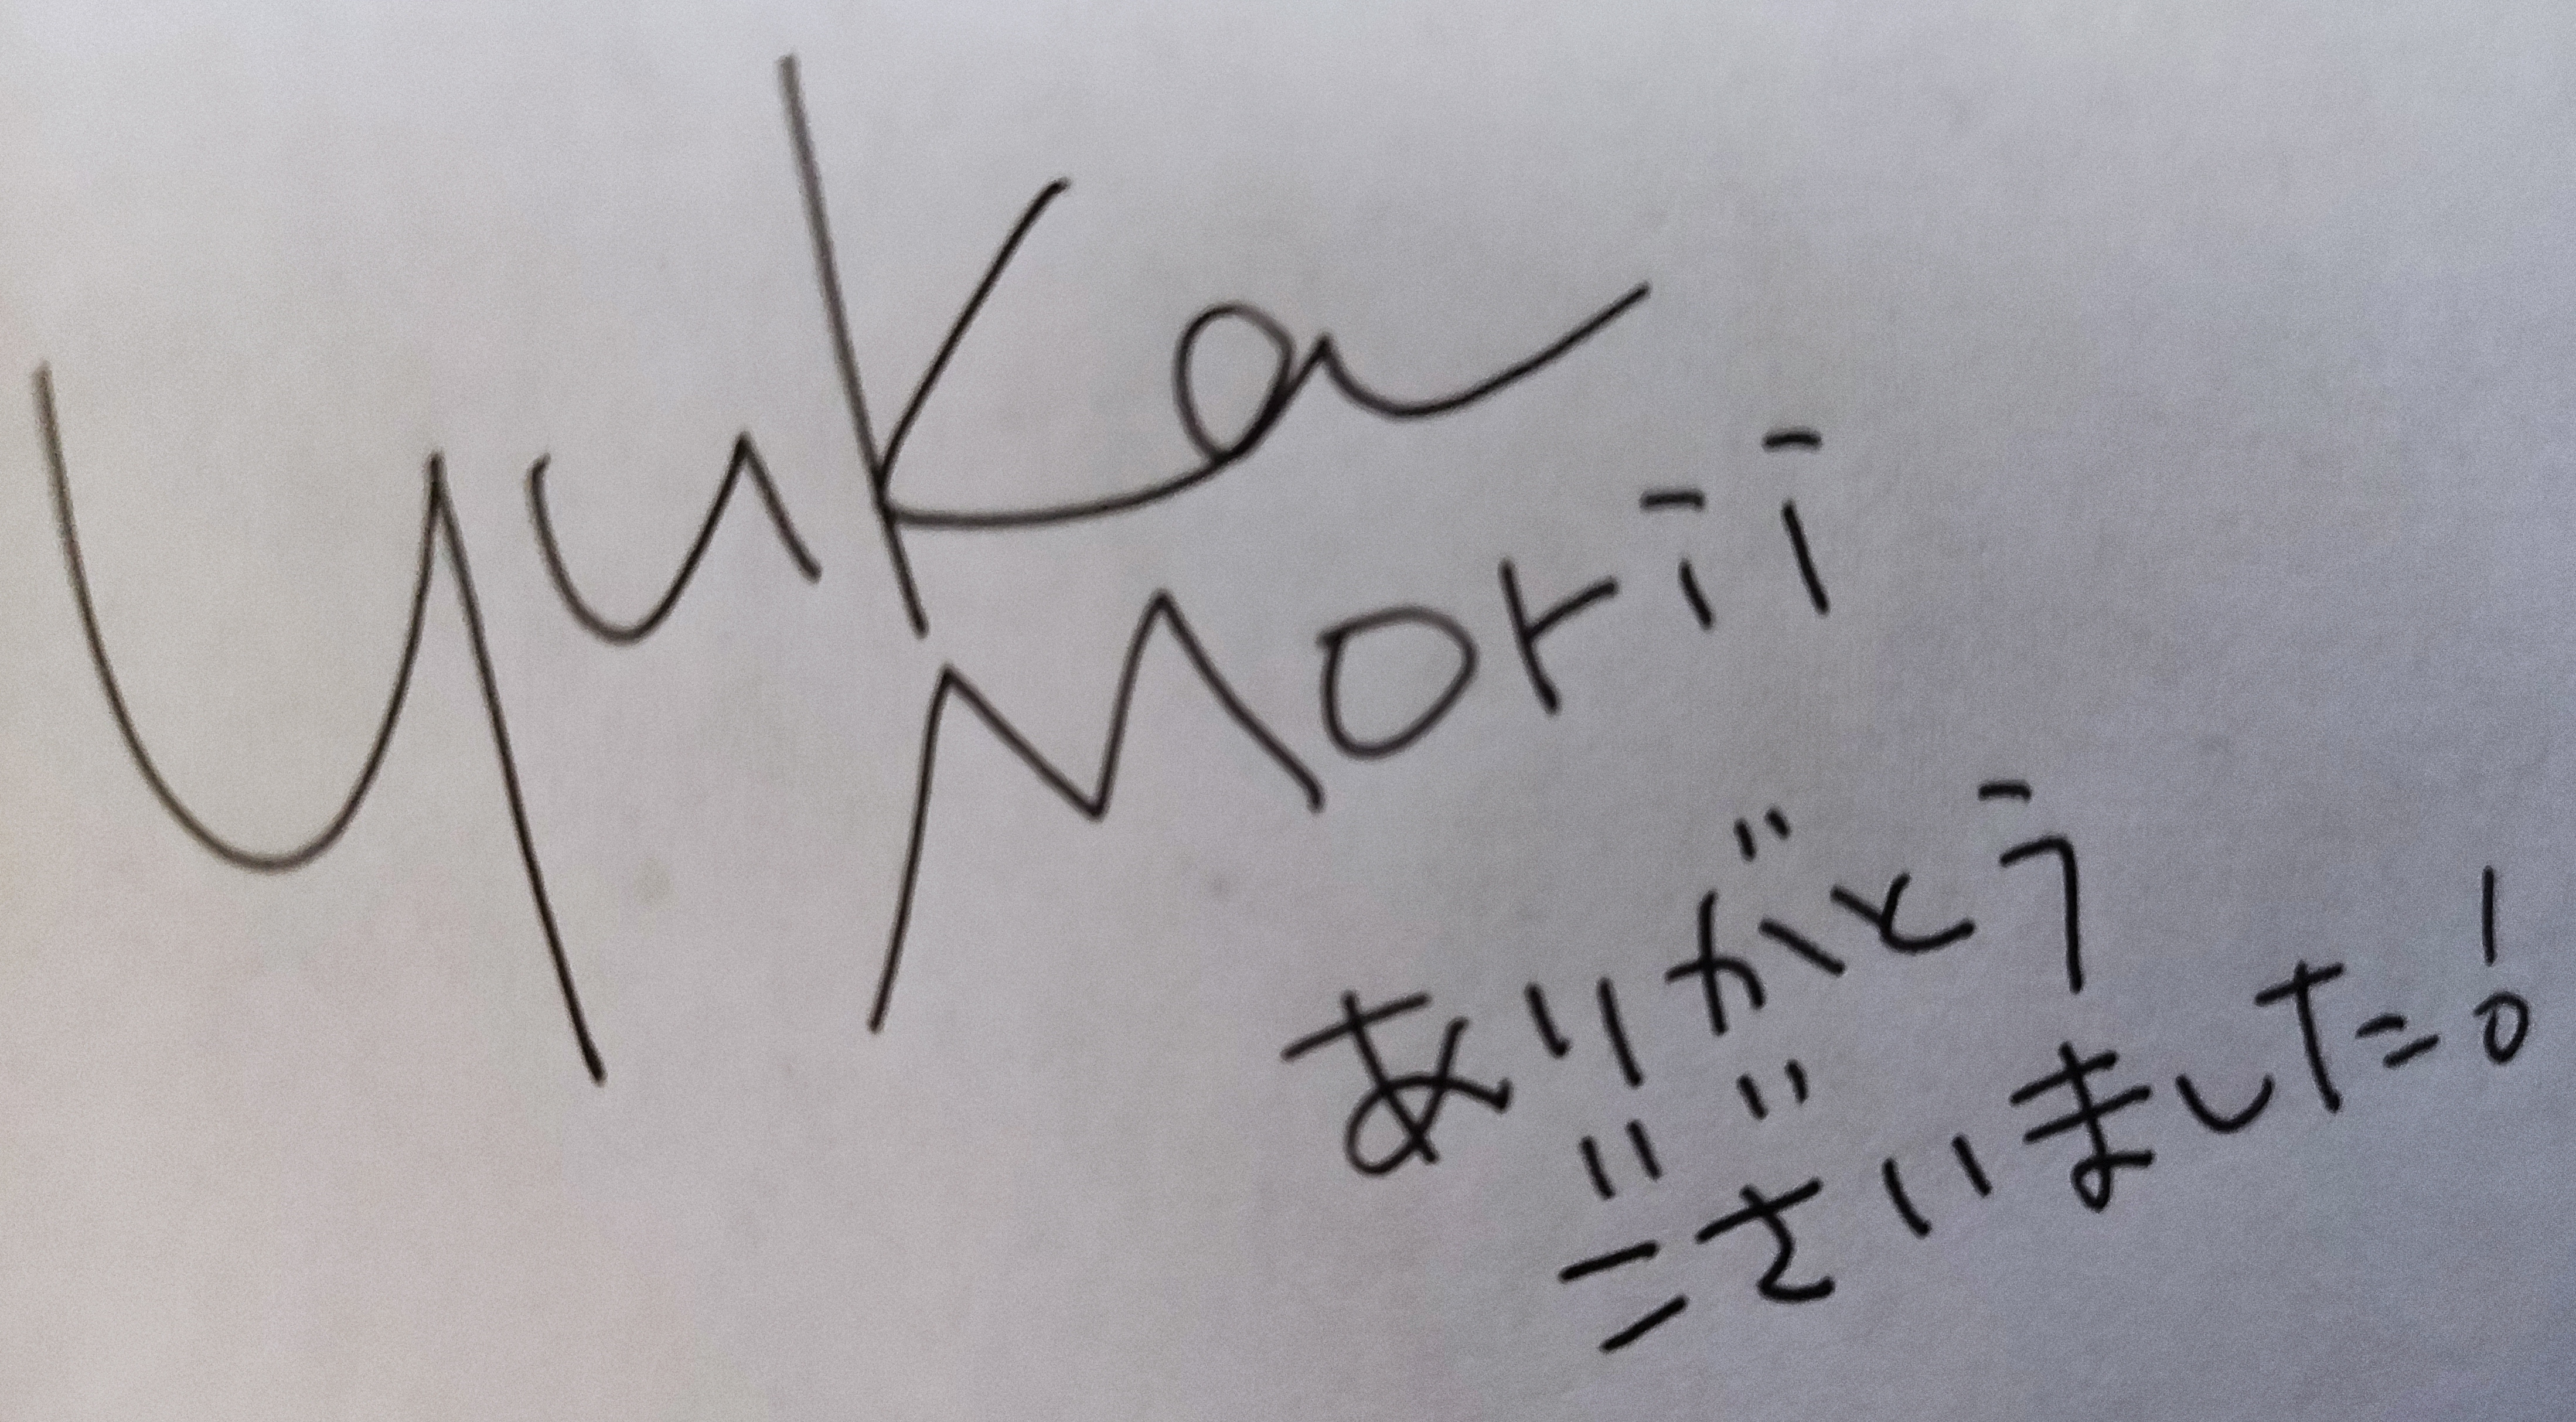
Signature of: yuka morii